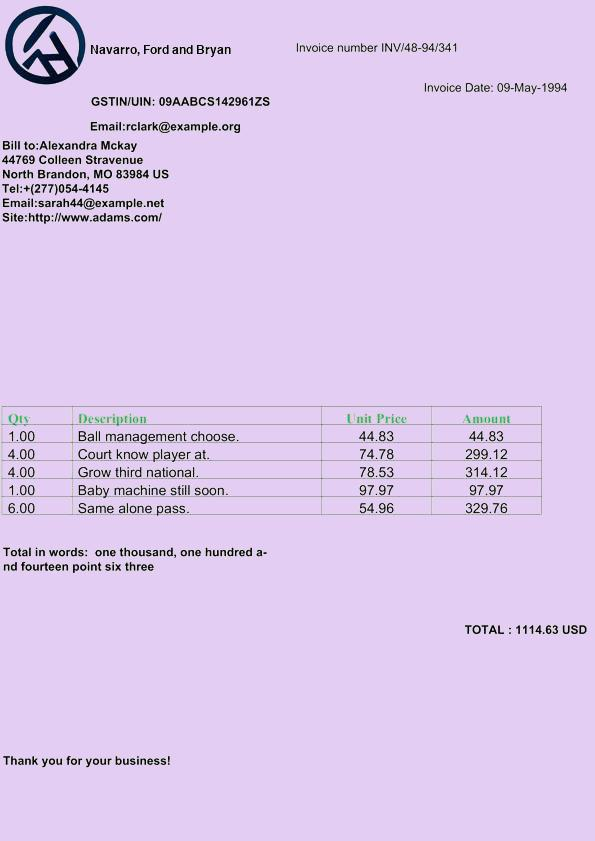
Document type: Invoice